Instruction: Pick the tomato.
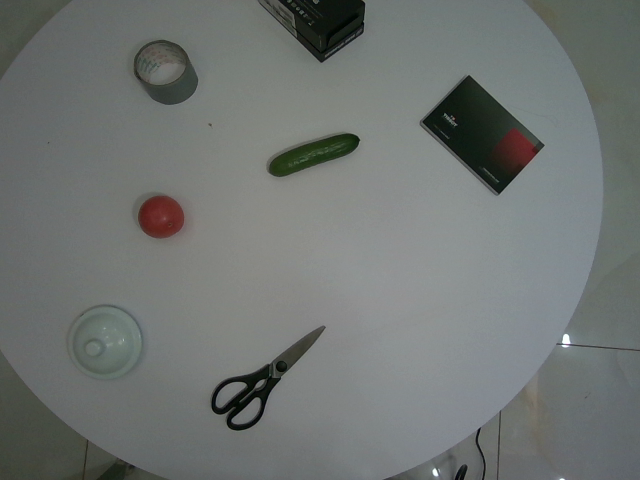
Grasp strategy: vertical